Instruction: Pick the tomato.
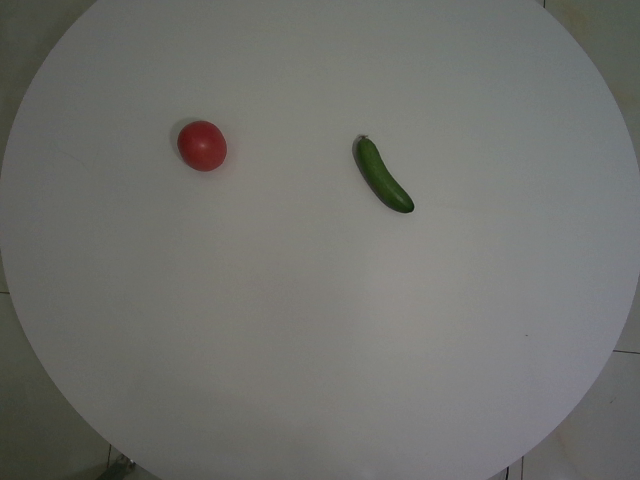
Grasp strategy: vertical